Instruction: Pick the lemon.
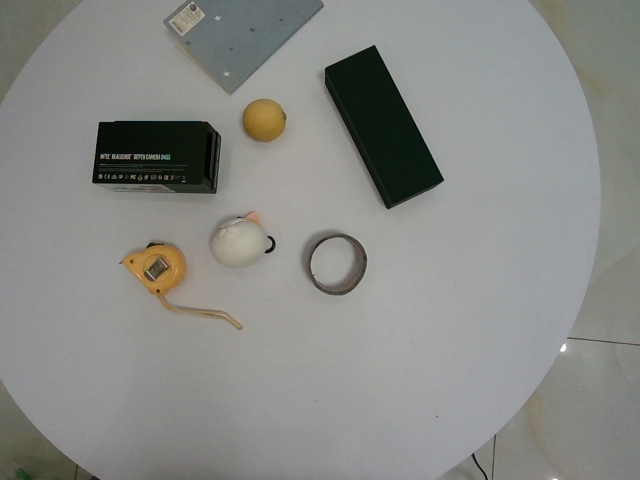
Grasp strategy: vertical